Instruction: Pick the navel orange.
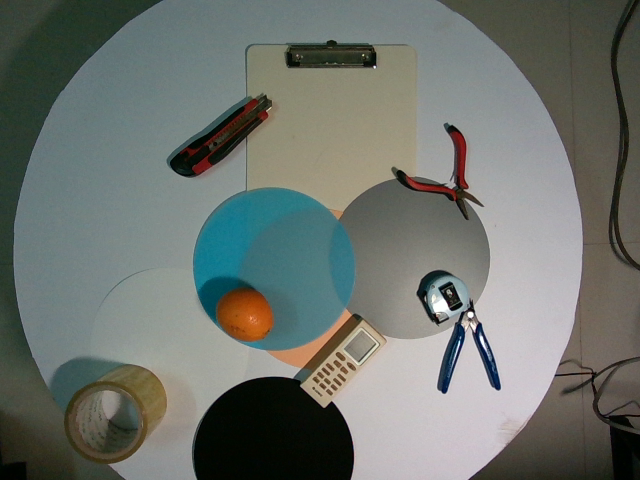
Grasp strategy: vertical